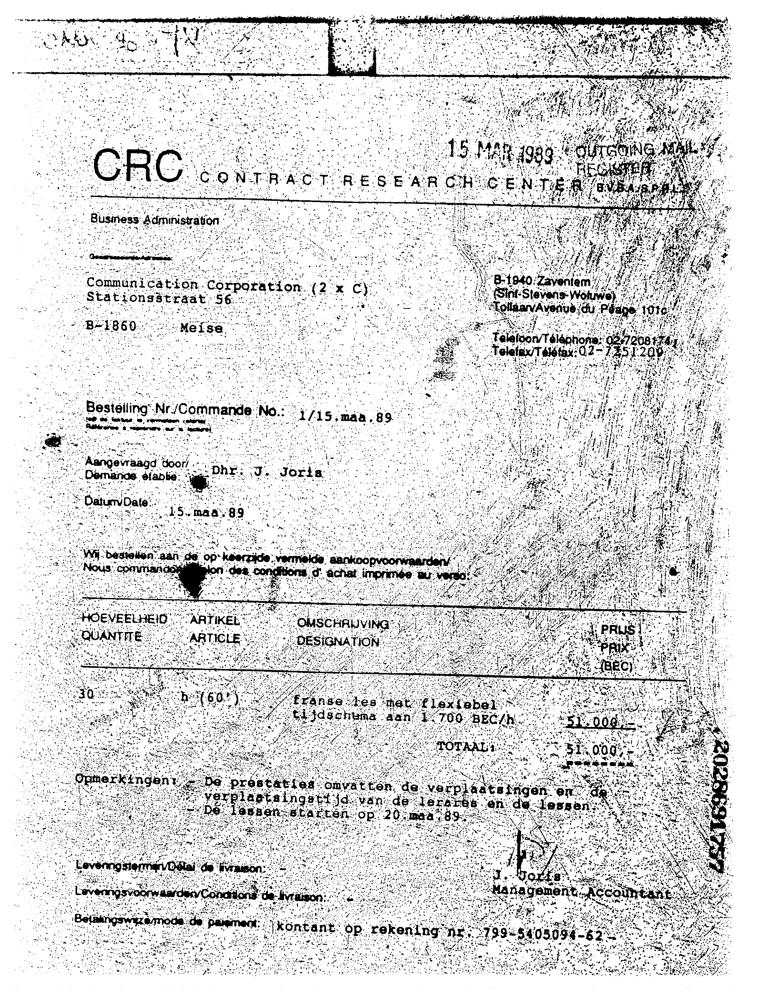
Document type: Invoice